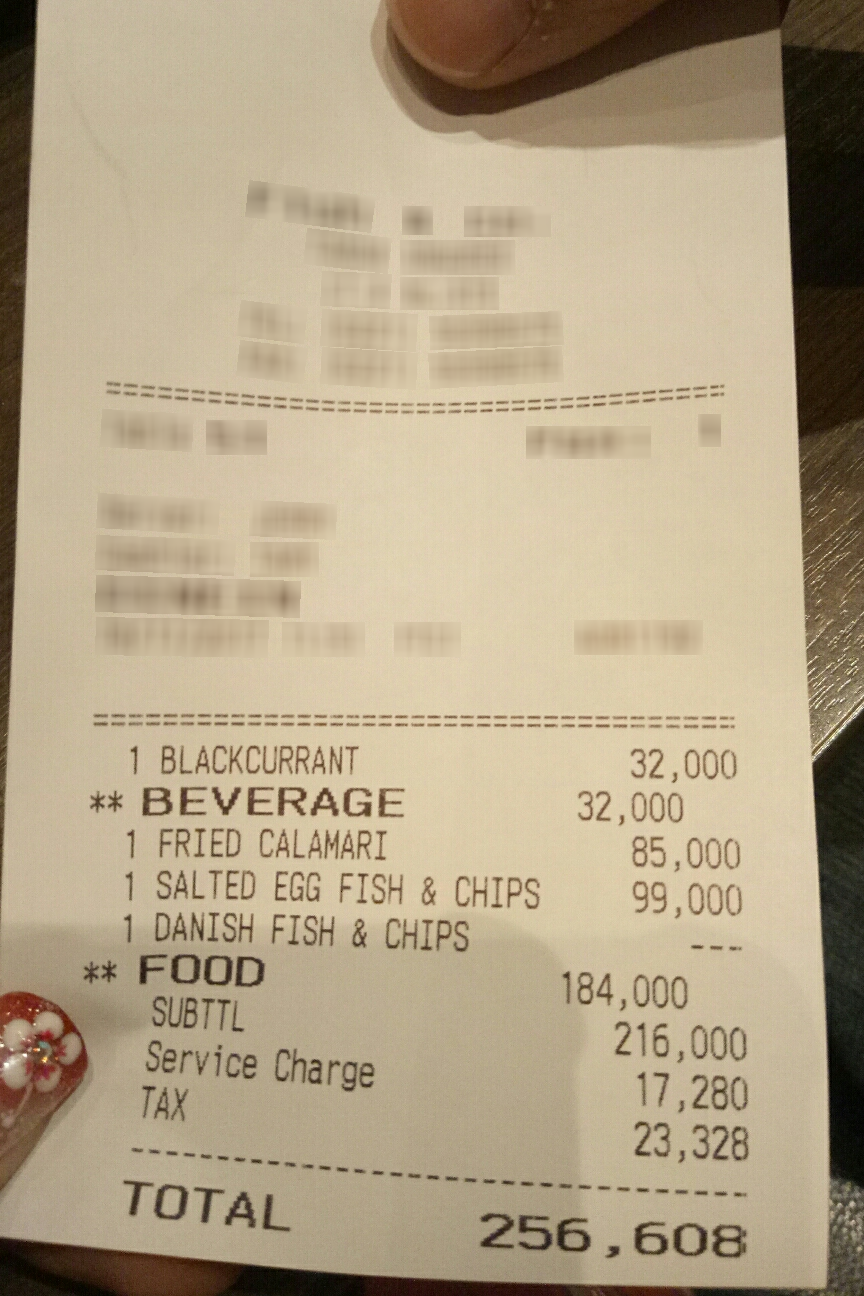
Number of items: 4
Subtotal: 216,000
Service charge: 17,280
Tax: 23,328
Other charges: 32,000 184,000
Total: 256,608
OCR text regions:
text: TOTAL
text: 256,608
text: SUBTTL
text: 216,000
text: Service
text: Charge
text: 17,280
text: TAX
text: 23,328
text: BEVERAGE
text: 32,000
text: FOOD
text: 184,000
text: 1
text: BLACKCURRANT
text: 32,000
text: 1
text: FRIED
text: CALAMARI
text: 85,000
text: 1
text: SALTED
text: EGG
text: FISH
text: &
text: CHIPS
text: 99,000
text: 1
text: DANISH
text: FISH
text: &
text: CHIPS